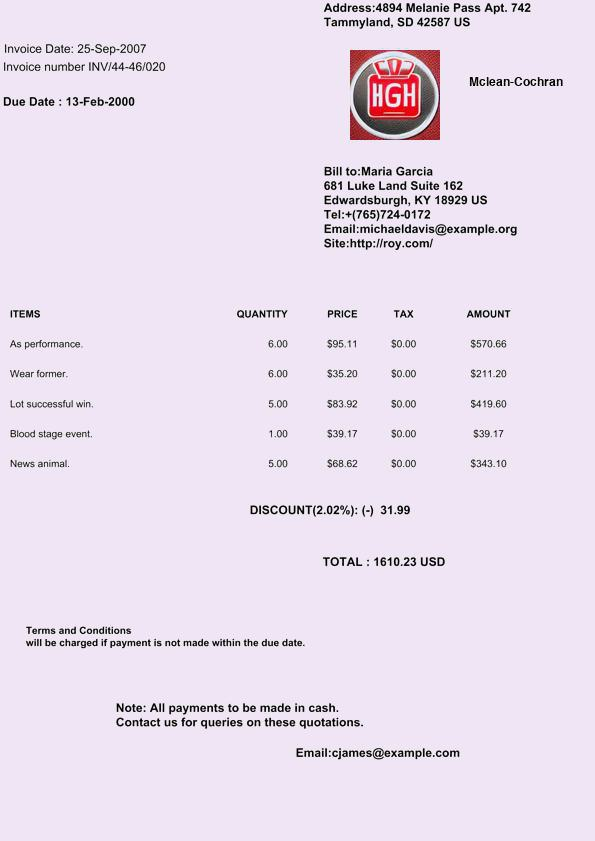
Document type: Invoice